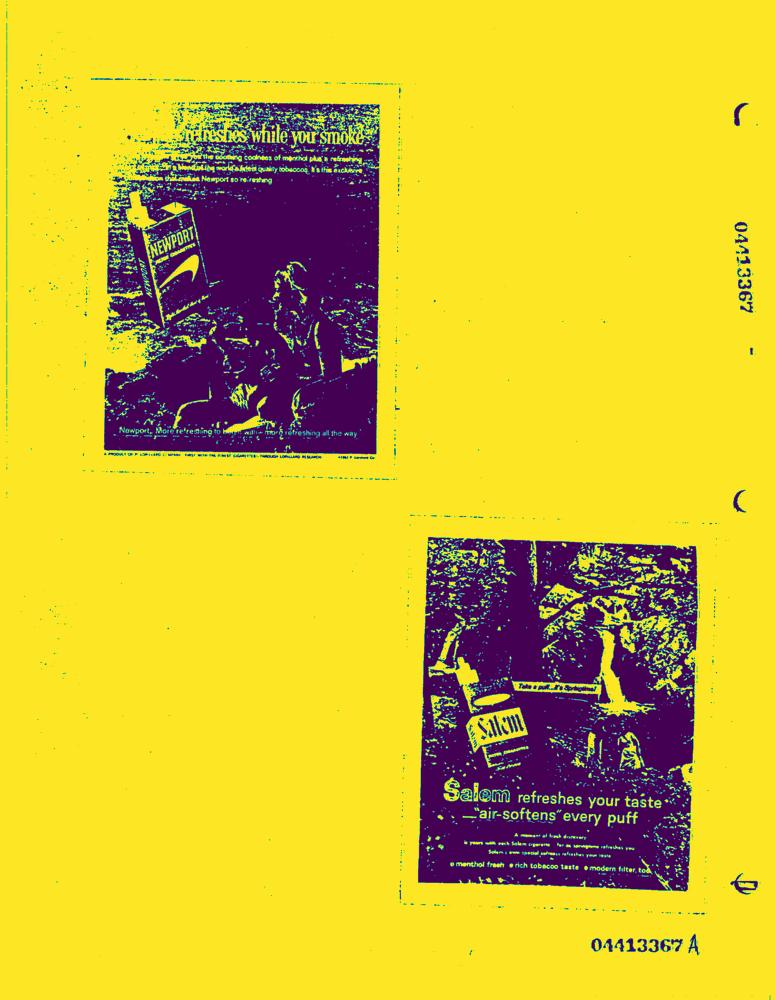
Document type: AD